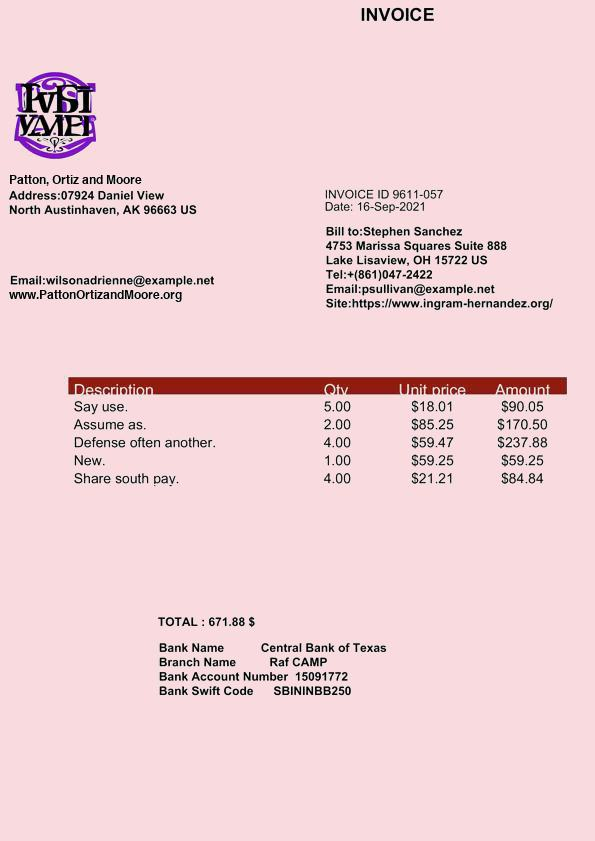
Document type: Invoice